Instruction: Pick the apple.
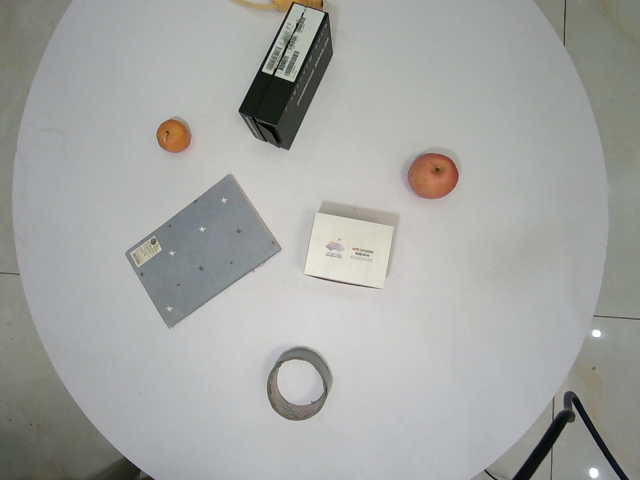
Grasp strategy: vertical